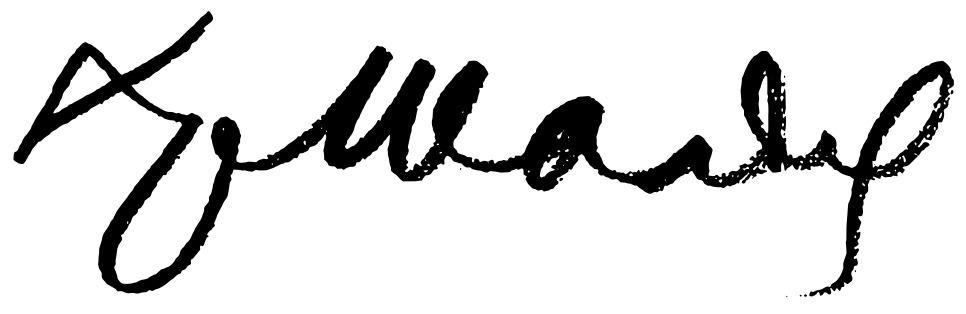
Signature of: hristo shaldev